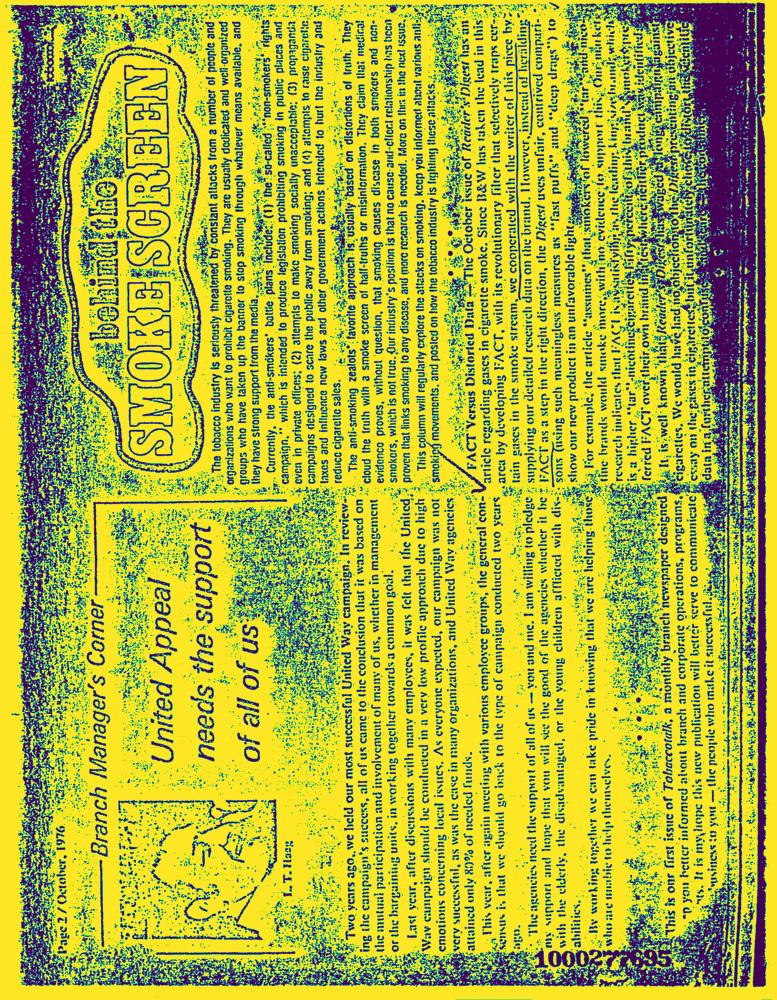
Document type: News-Article